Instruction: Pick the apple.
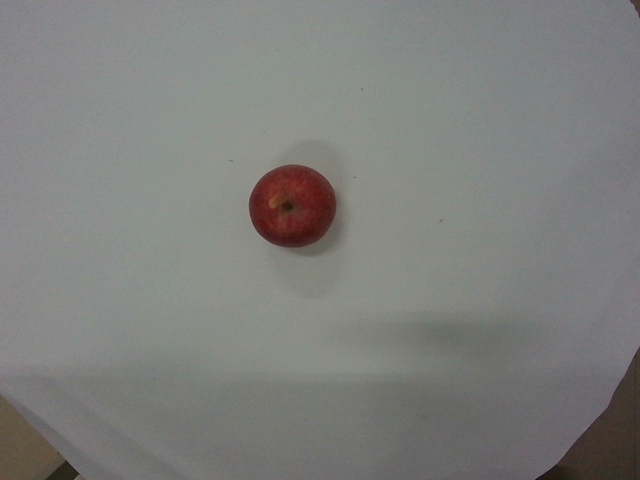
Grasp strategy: vertical